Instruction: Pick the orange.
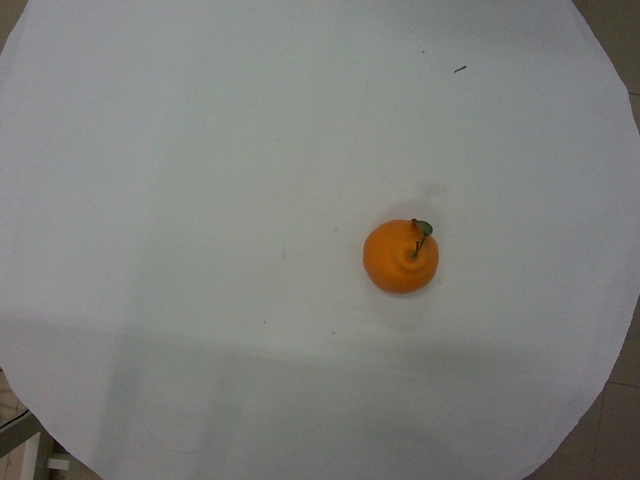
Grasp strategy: vertical